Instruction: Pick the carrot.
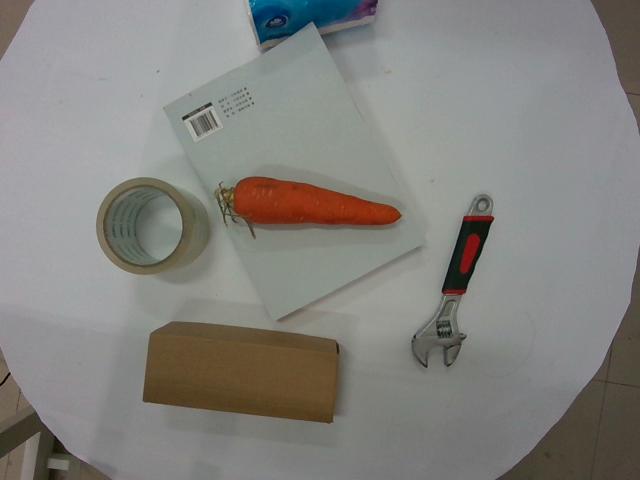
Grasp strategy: vertical